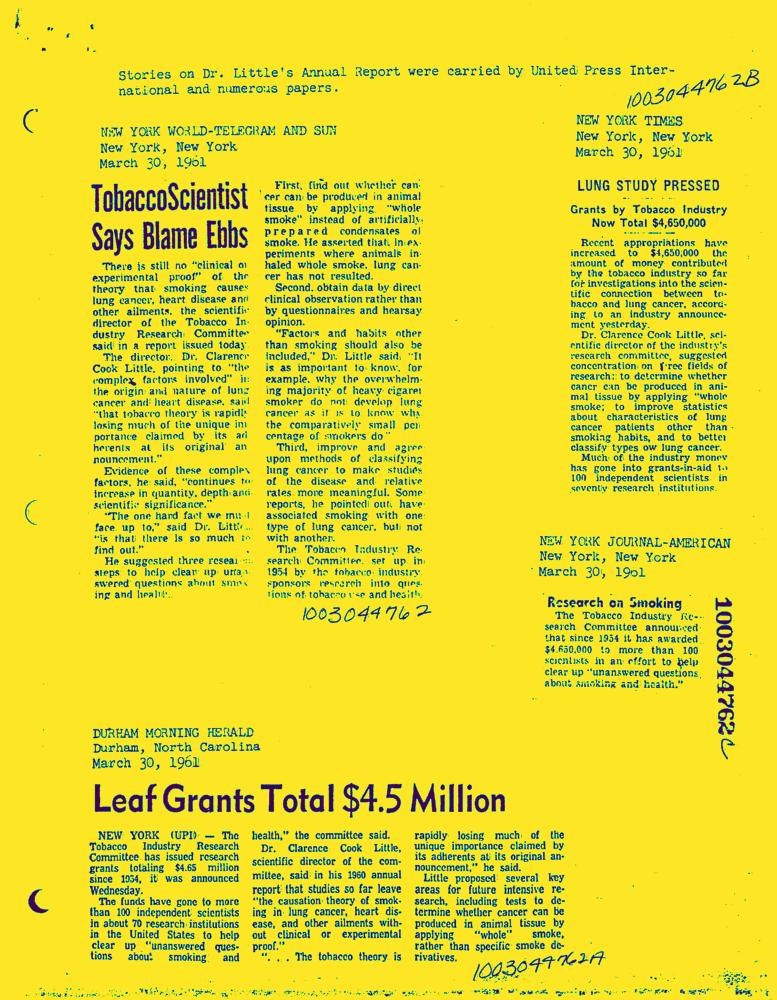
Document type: News-Article